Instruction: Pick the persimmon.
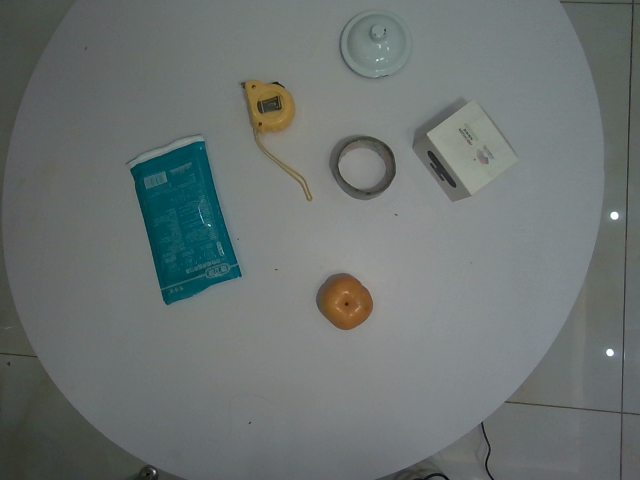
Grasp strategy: vertical